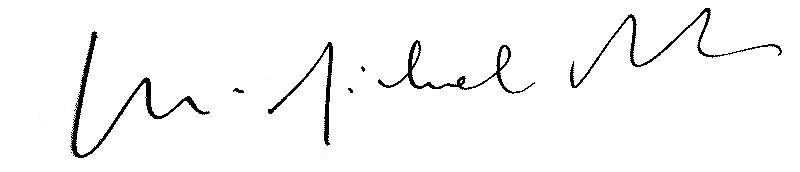
Signature of: jean michel renaitour